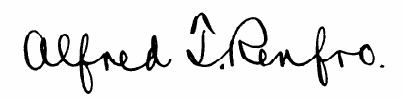
Signature of: alfred t renfro